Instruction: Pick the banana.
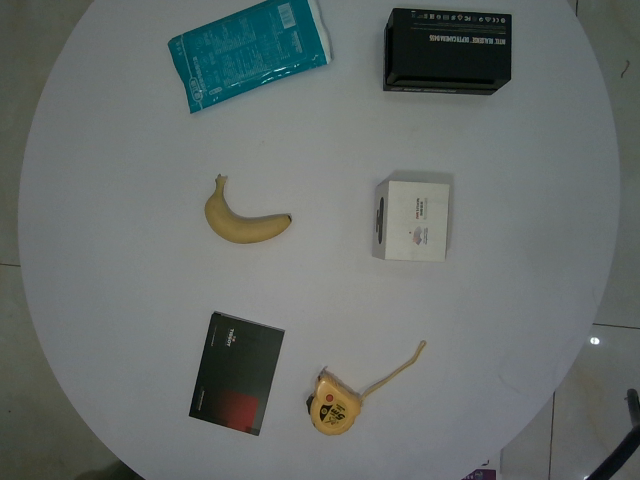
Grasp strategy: vertical